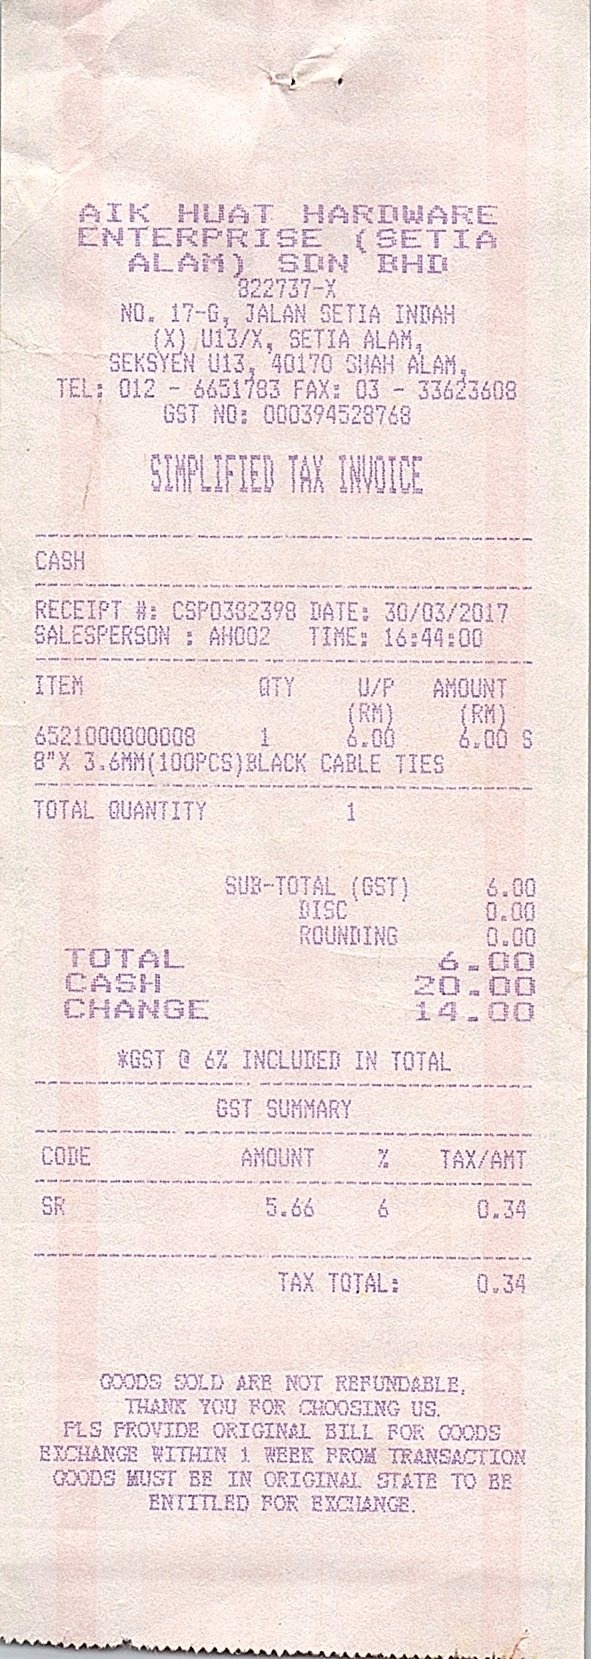
AIK HUAT HARDWARE
ENTERPRISE (SETIA
ALAM) SDN BHD
822737-X
NO. 17-G, JALAN SETIA INDAH
(X) U13/X, SETIA ALAM,
SEKSYEN U13, 40170 SHAH ALAM,
TEL: 012 - 6651783 FAX: 03 - 33623608
GST NO: 000394528768
SIMPLIFIED TAX INVOICE
CASH
RECEIPT #: CSP0382398 DATE: 30/03/2017
SALESPERSON : AH002
TIME: 16:44:00
ITEM
QTY
U/P
AMOUNT
(RM)
(RM)
6521000000008
1
6.00
6.00
S
8" X 3.6MM(100PCS)BLACK CABLE TIES
TOTAL QUANTITY
1
SUB-TOTAL (GST)
DISC
ROUNDING
TOTAL
CASH
CHANGE
6.00
0.00
0.00
6.00
20.00
14.00
*GST @ 6% INCLUDED IN TOTAL
GST SUMMARY
CODE
AMOUNT
%
TAX/AMT
SR
5.66
6
0.34
TAX TOTAL:
0.34
GOODS SOLD ARE NOT REFUNDABLE,
THANK YOU FOR CHOOSING US.
PLS PROVIDE ORIGINAL BILL FOR GOODS
EXCHANGE WITHIN 1 WEEK FROM TRANSACTION
GOODS MUST BE IN ORIGINAL STATE TO BE
ENTITLED FOR EXCHANGE.